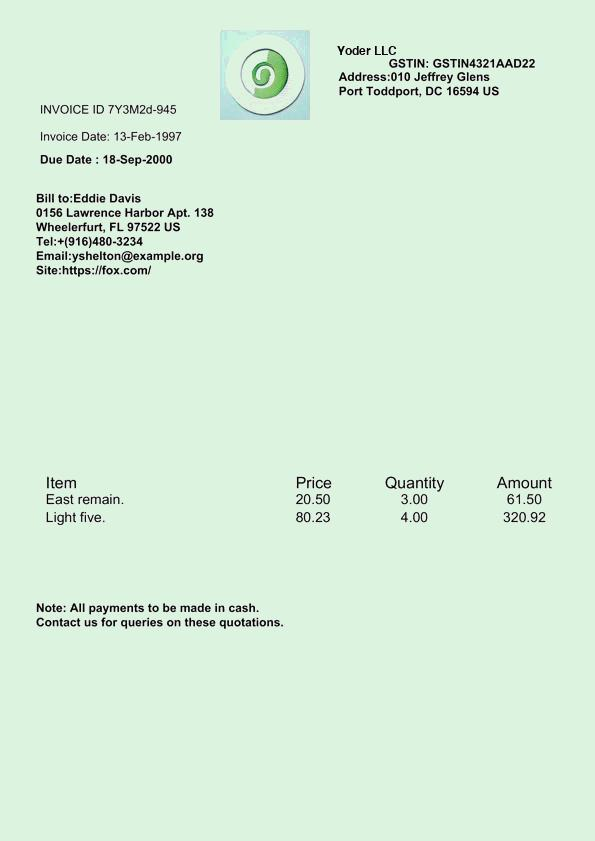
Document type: Invoice